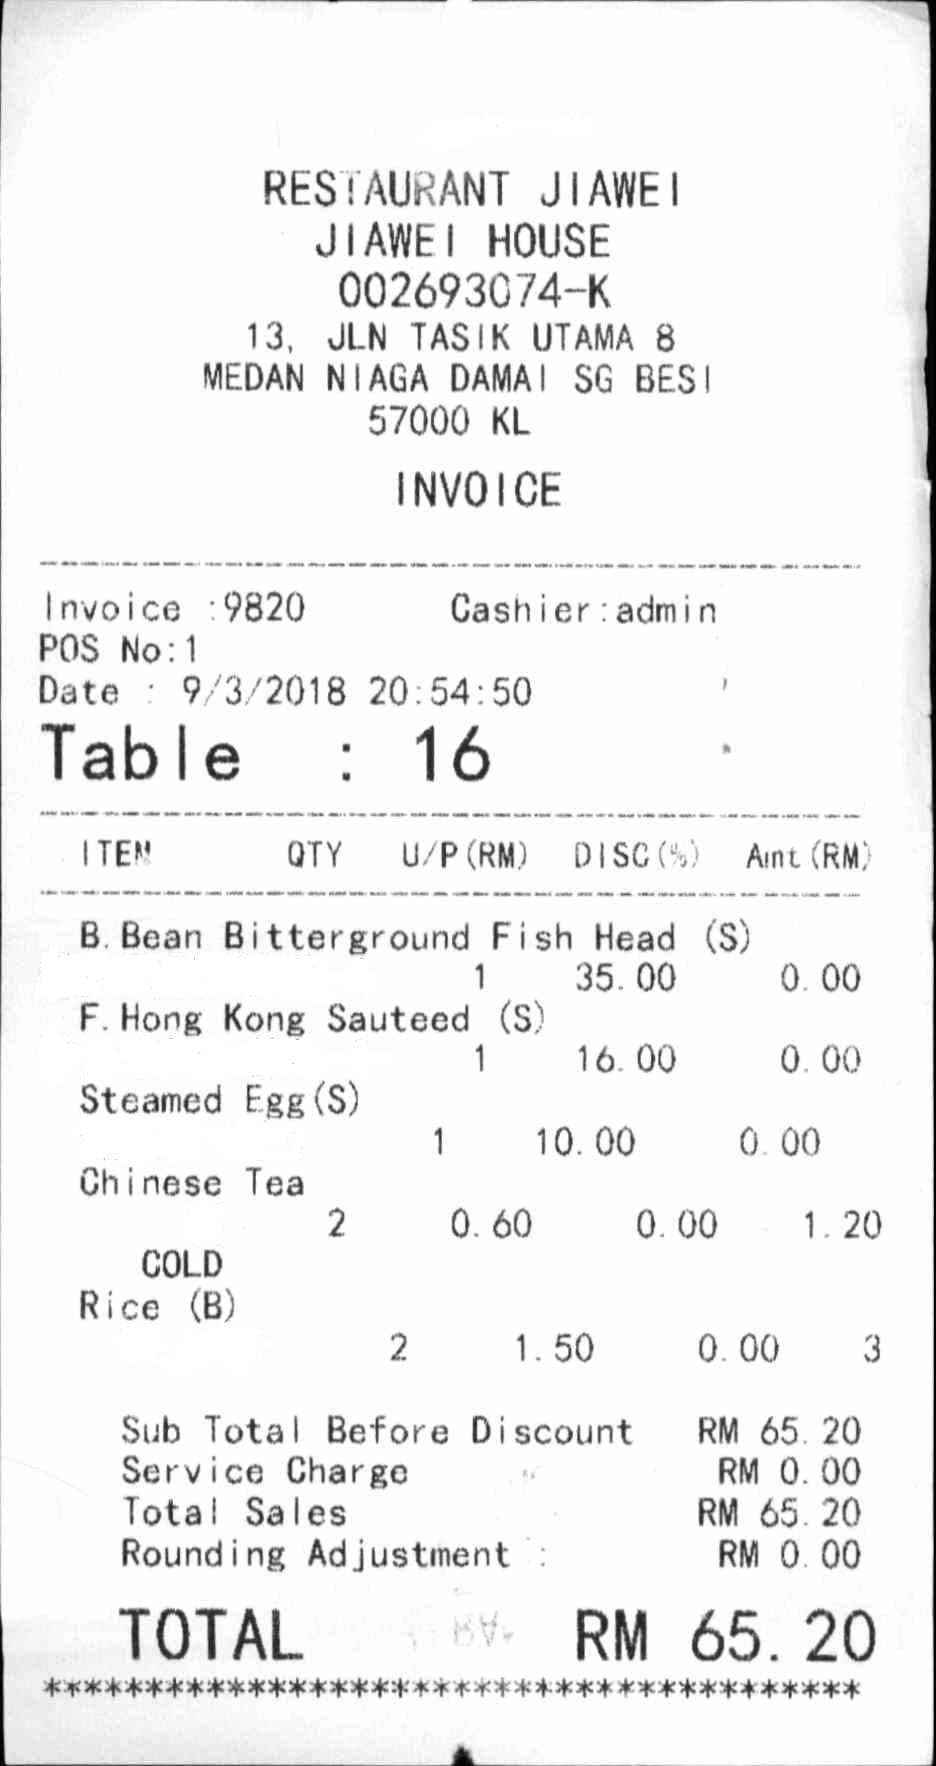
RESTAURANT JIAWEI
JIAWEI HOUSE
002693074-K
13, JLN TASIK UTAMA 8
MEDAN NIAGA DAMAI SG BESI
57000 KL
INVOICE
INVOICE :9820
65.20
CASHIER : ADMIN
POS NO : 1
DATE : 9/3/2018 20:54:50
TABLE
:
16
ITEM
QTY
U/P (RM)
DISC (%)
AMT (RM)
B. BEAN BITTERGROUND FISH HEAD (S)
1
35.00
0.00
F. HONG KONG SAUTEED (S)
1
16.00
0.00
STEAMED EGG (S)
1
10.00
0.00
CHINESE TEA
2
0.60
0.00
1.20
COLD
RICE (B)
2
1.50
0.00
3
SUB TOTAL BEFORE DISCOUNT
RM 65.20
SERVICE CHARGE
RM 0.00
TOTAL SALES
RM 65.20
ROUNDING ADJUSTMENT :
RM 0.00
TOTAL
RM